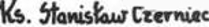
Signature of: stanisław czerniec